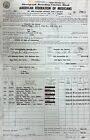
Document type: Invoice